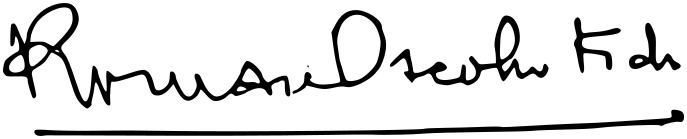
Signature of: román escohotado